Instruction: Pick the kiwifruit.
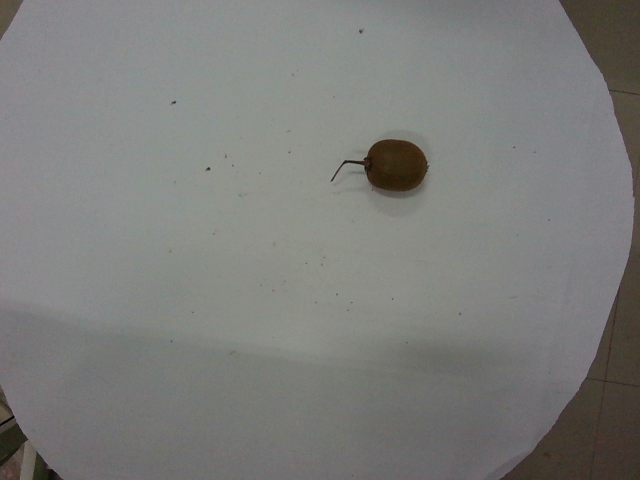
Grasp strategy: vertical